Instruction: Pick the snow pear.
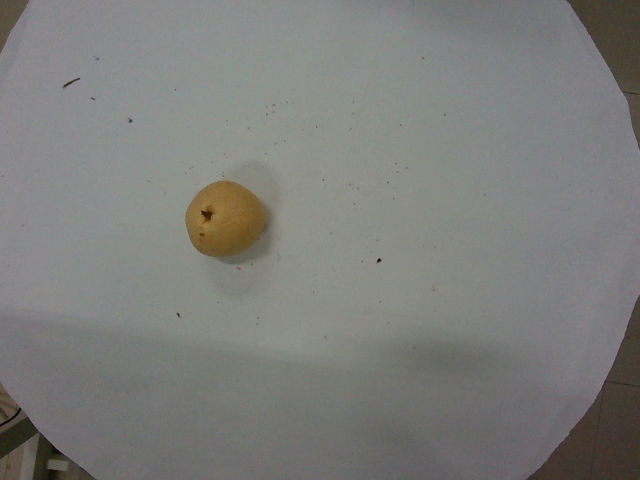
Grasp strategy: vertical